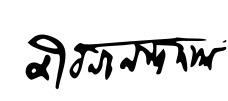
Signature of: jibanananda das